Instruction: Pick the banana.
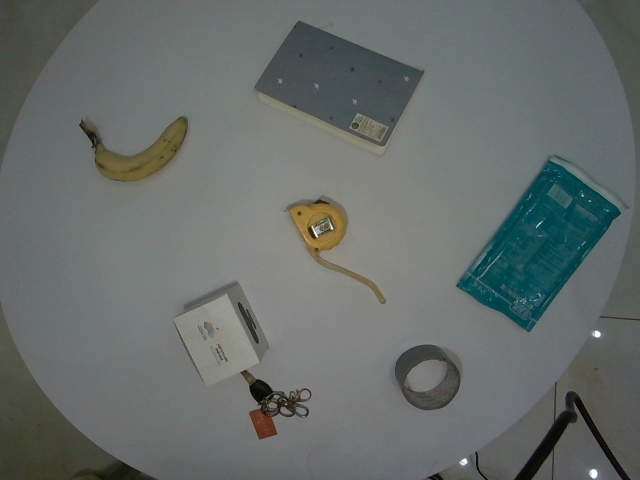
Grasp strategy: vertical